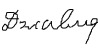
Signature of: huseyn javid